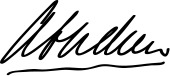
Signature of: george hamilton gordon 4th earl of aberdeen